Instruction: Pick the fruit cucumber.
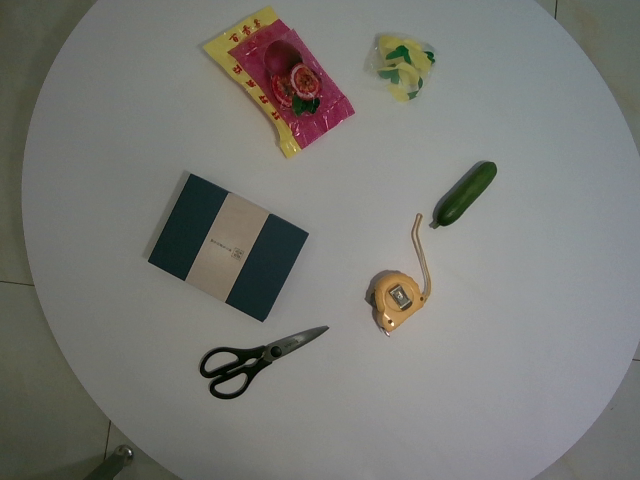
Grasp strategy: vertical